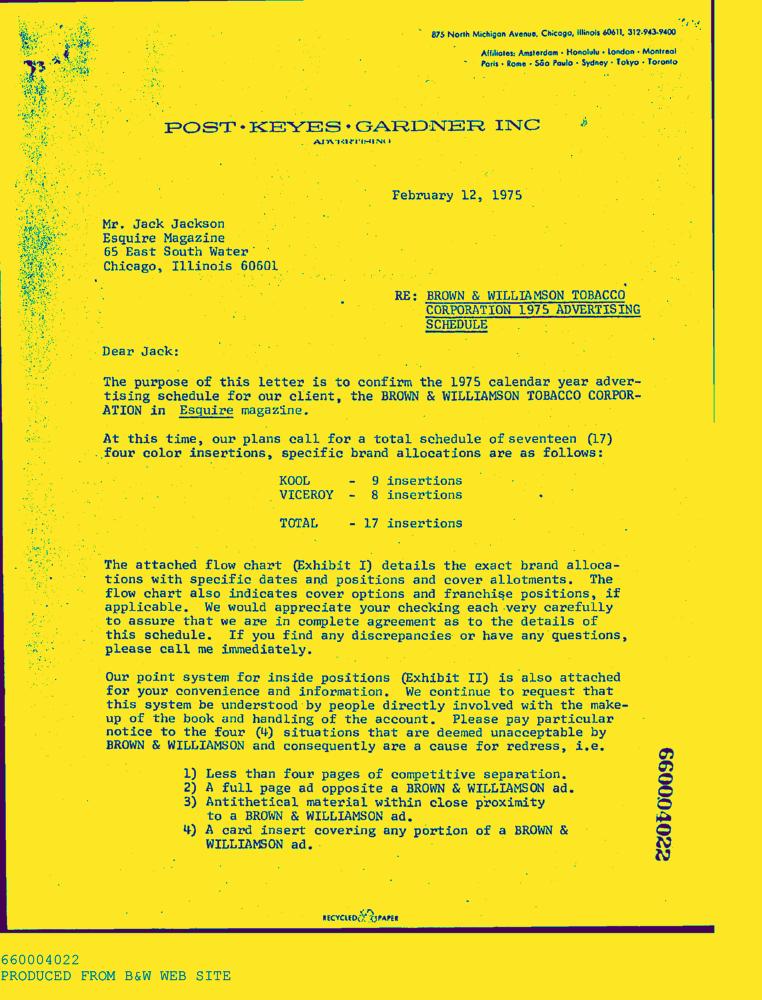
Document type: Letter-Doc